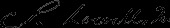
Signature of: charles russell lowell